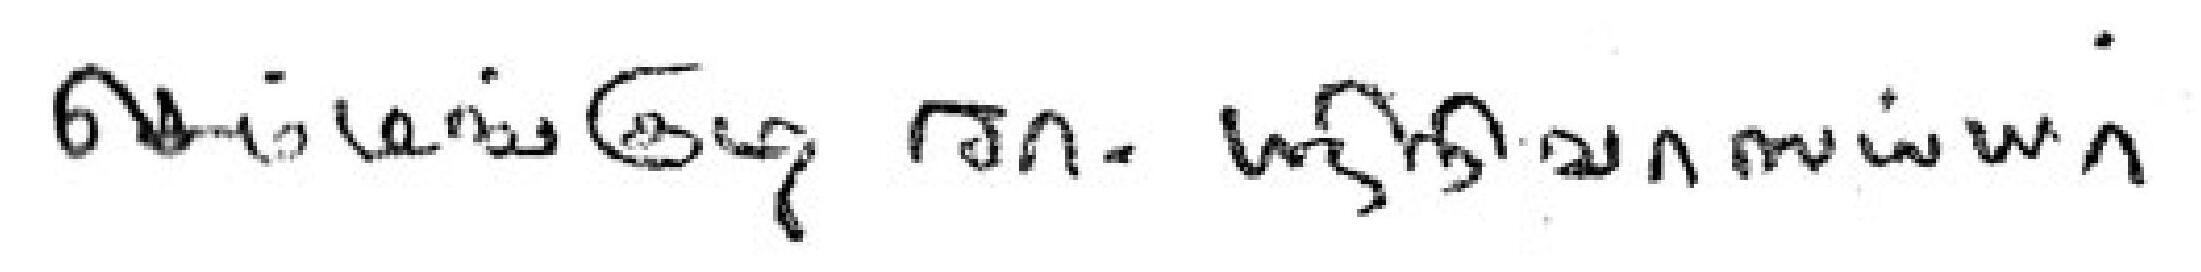
Signature of: semmangudi srinivasa iyer